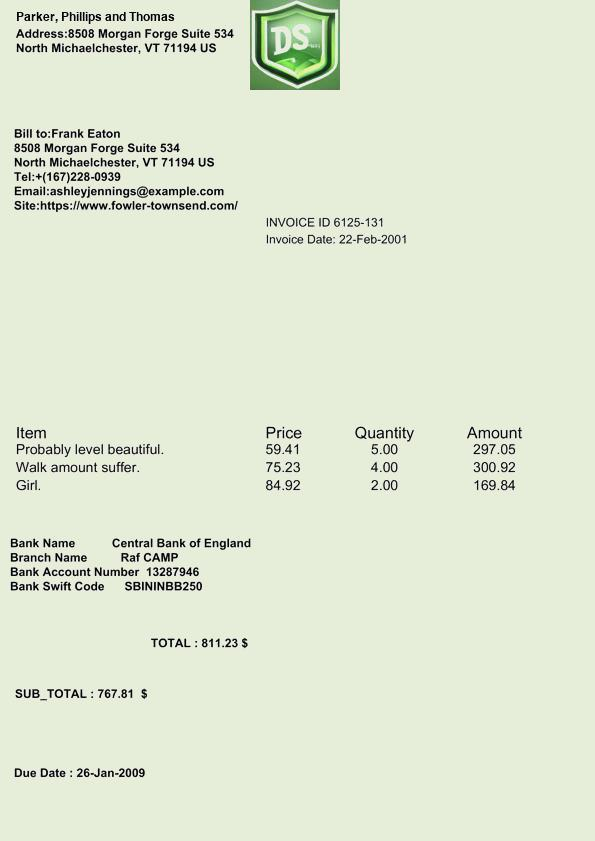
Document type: Invoice